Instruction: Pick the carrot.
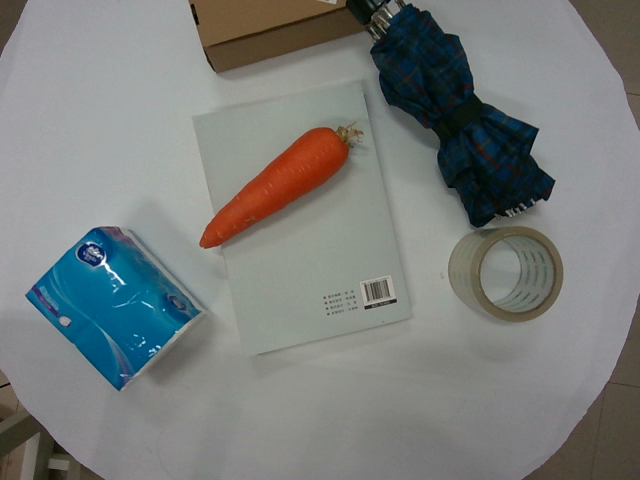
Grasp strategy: vertical